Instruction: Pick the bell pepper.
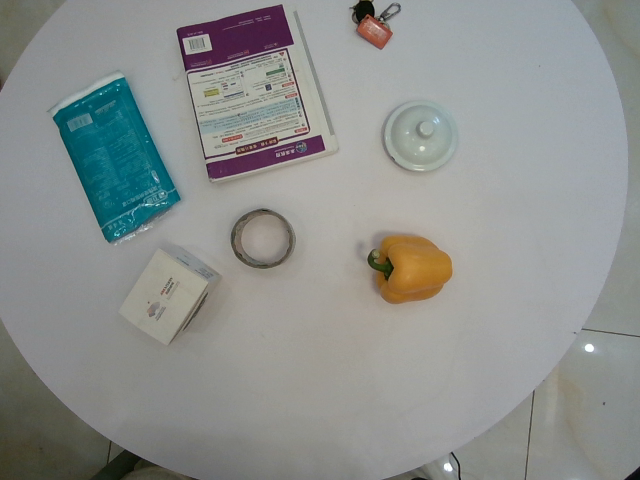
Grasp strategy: vertical